Question: What is the main concern?
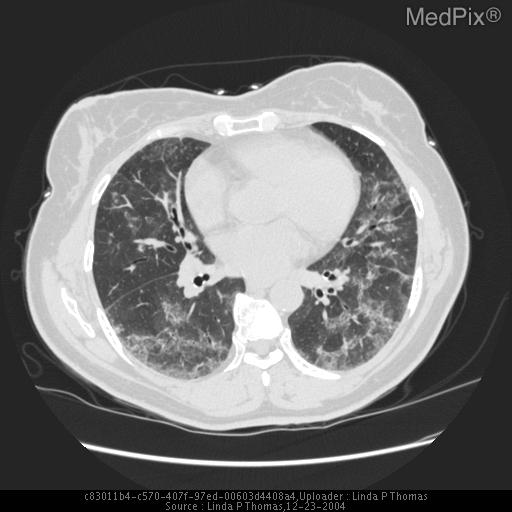
Answer: The findings suggest Initial chest radiographs interpreted as normal. Subsequent chest radiographs 3 months later showed bibasilar interstitial opacities.
High resolution chest CT revealed predominantly mid and lower lung zone ground-glass opacities and prominent but not enlarged mediastinal lymph nodes.. Follow-up CT. The patient might have a history of Worsening chronic cough and mild dyspnea..